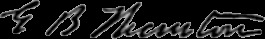
Signature of: gustavus brown thornton